Question: What type of tax is indicated in the document, personal property or real estate?
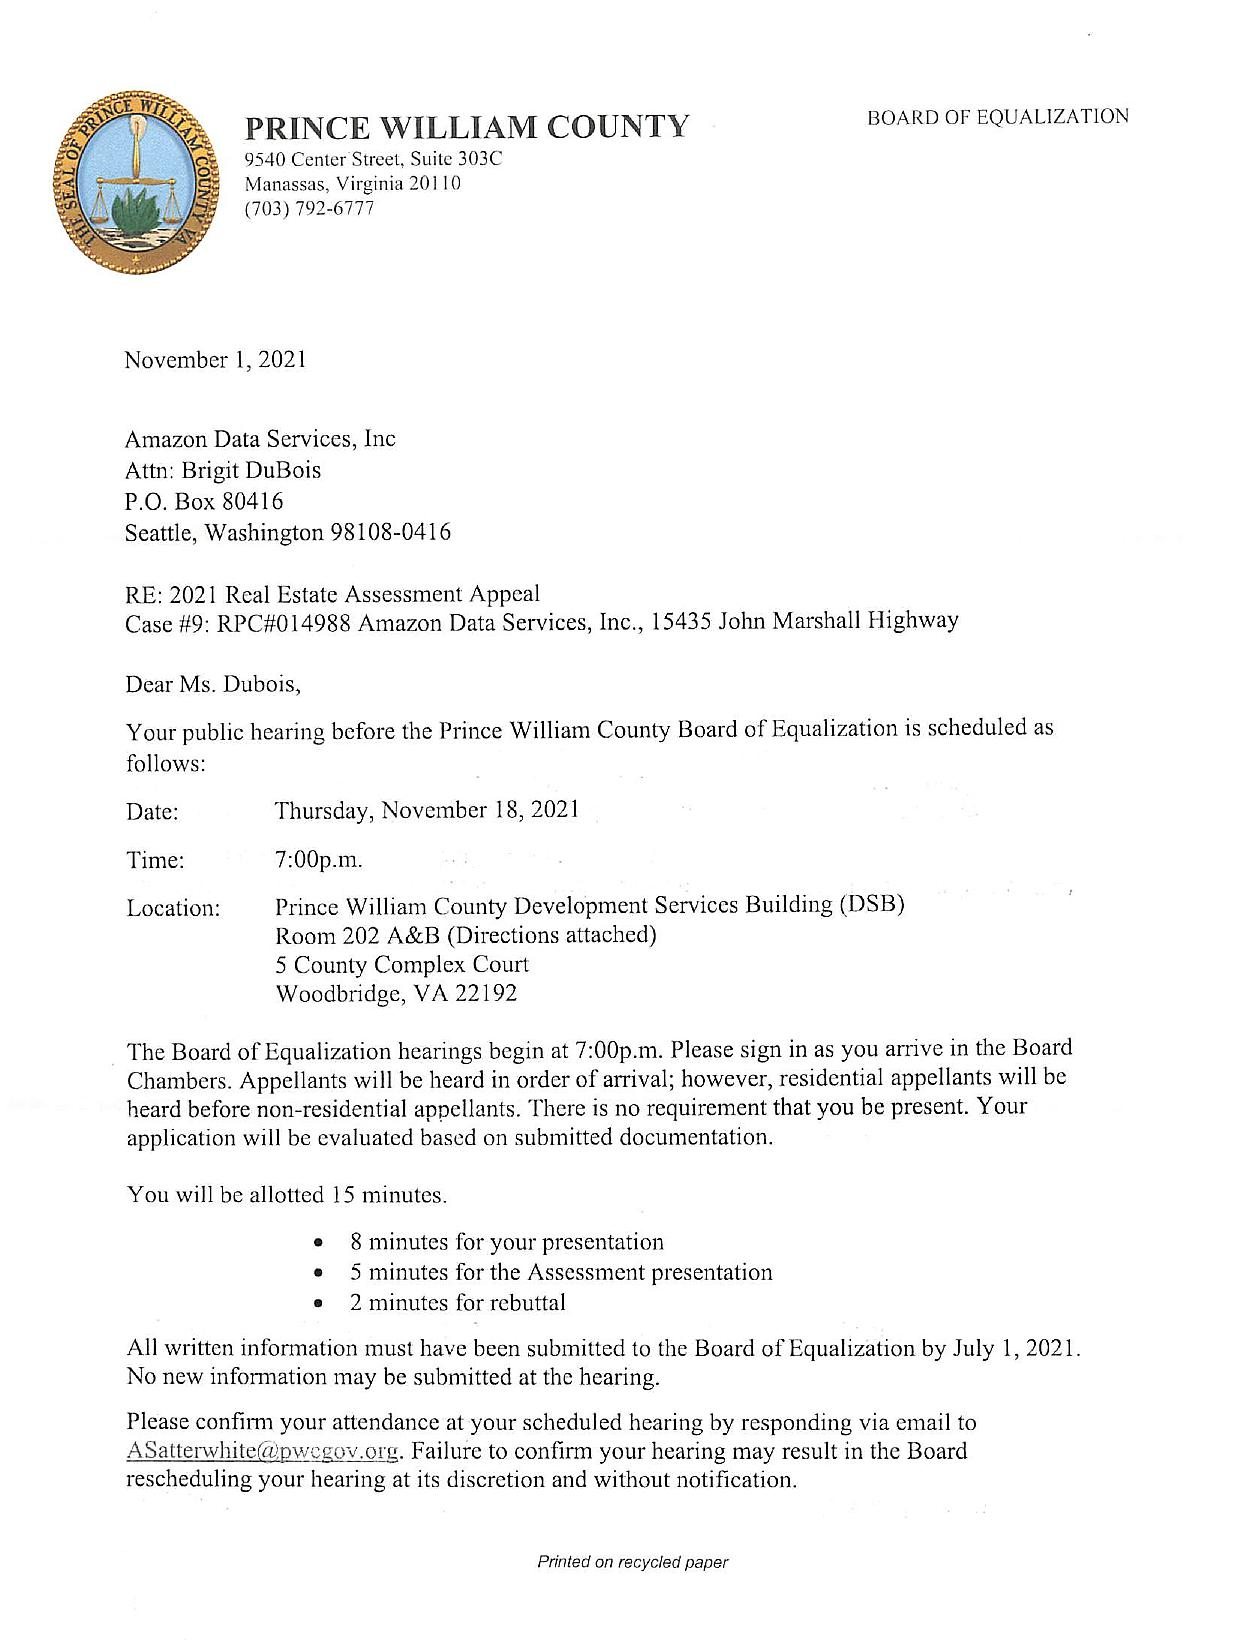
Answer: "Real Estate Tax"